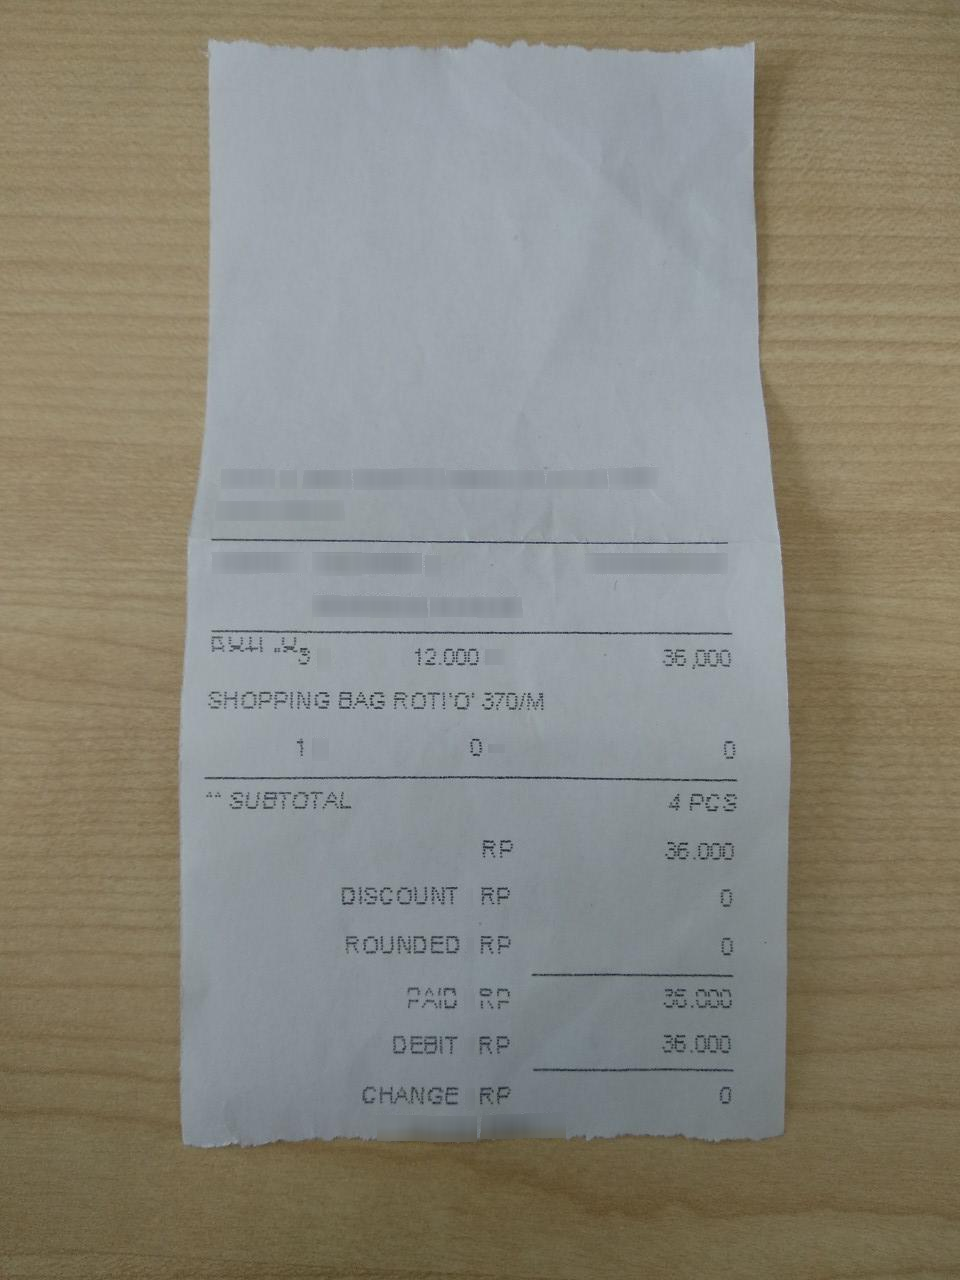
Extraction:
receipt: line_items: price: 36.000
qty: 3
name: SHOPPING BAG ROTI'O' 370/M
price: 0
qty: 1
subtotal: 36.000
total: 36.000